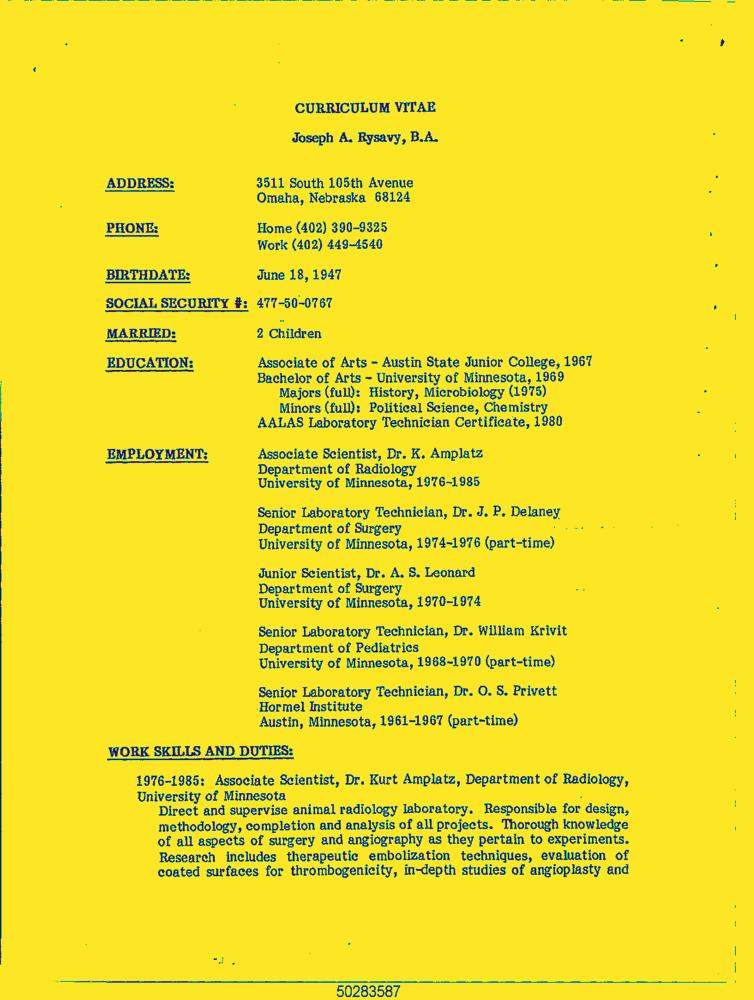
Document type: Resume-Doc